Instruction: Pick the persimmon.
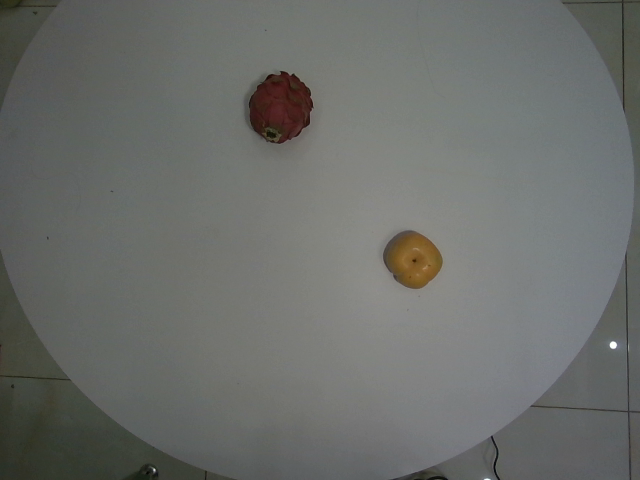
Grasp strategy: vertical